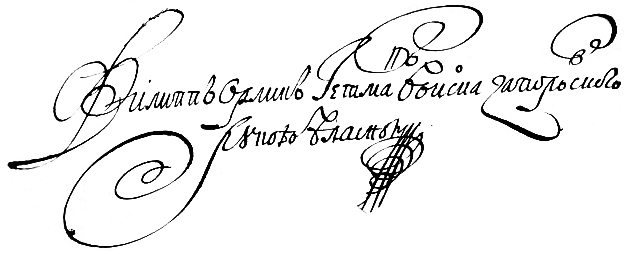
Signature of: pylyp orlyk